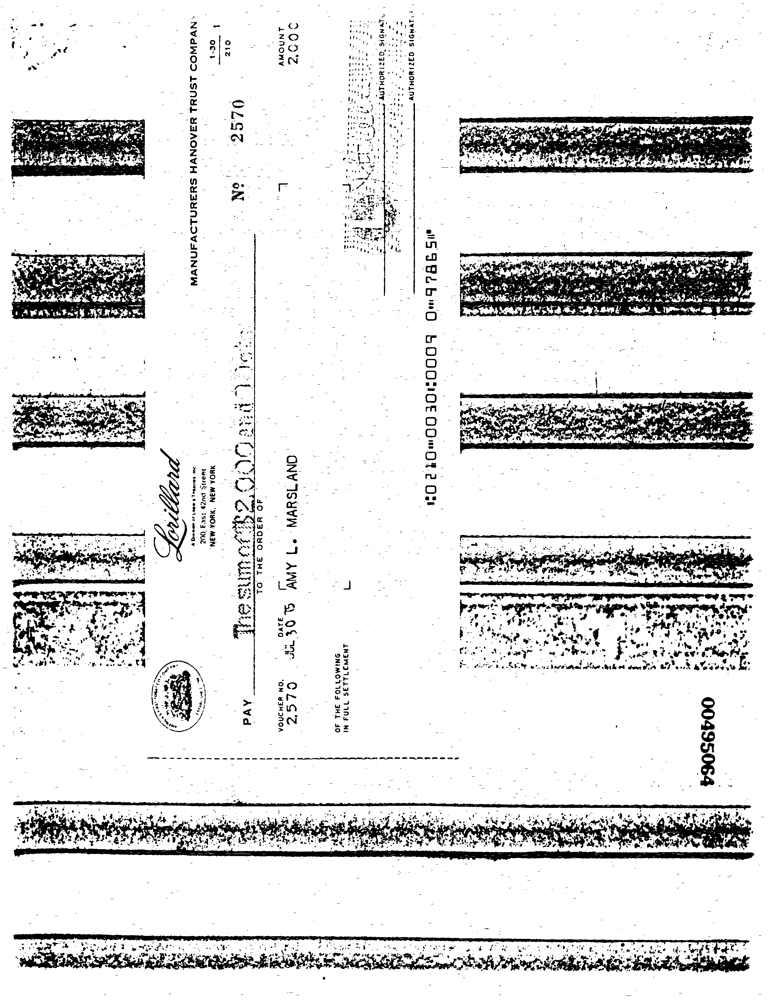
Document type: Invoice